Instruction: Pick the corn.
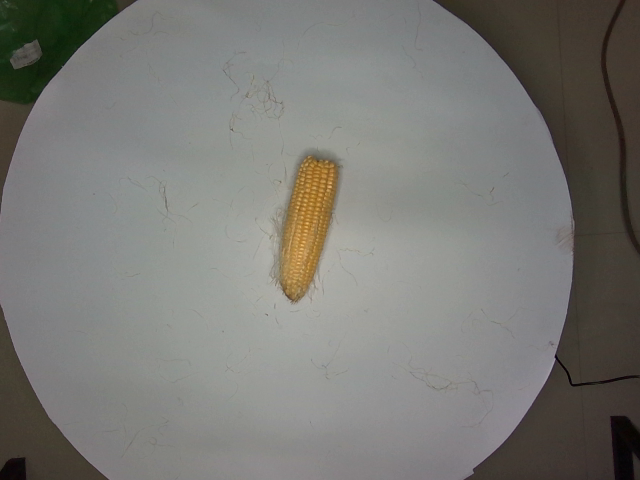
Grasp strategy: vertical